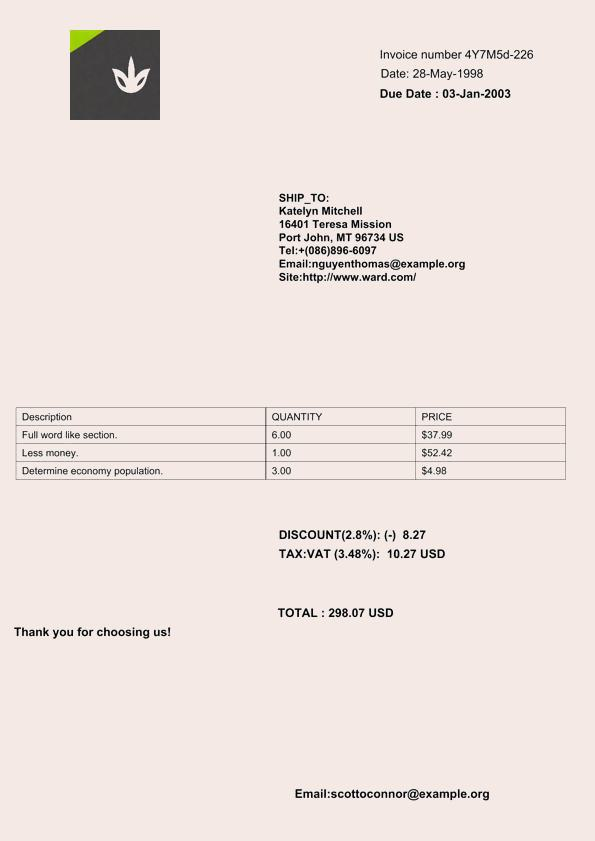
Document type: Invoice